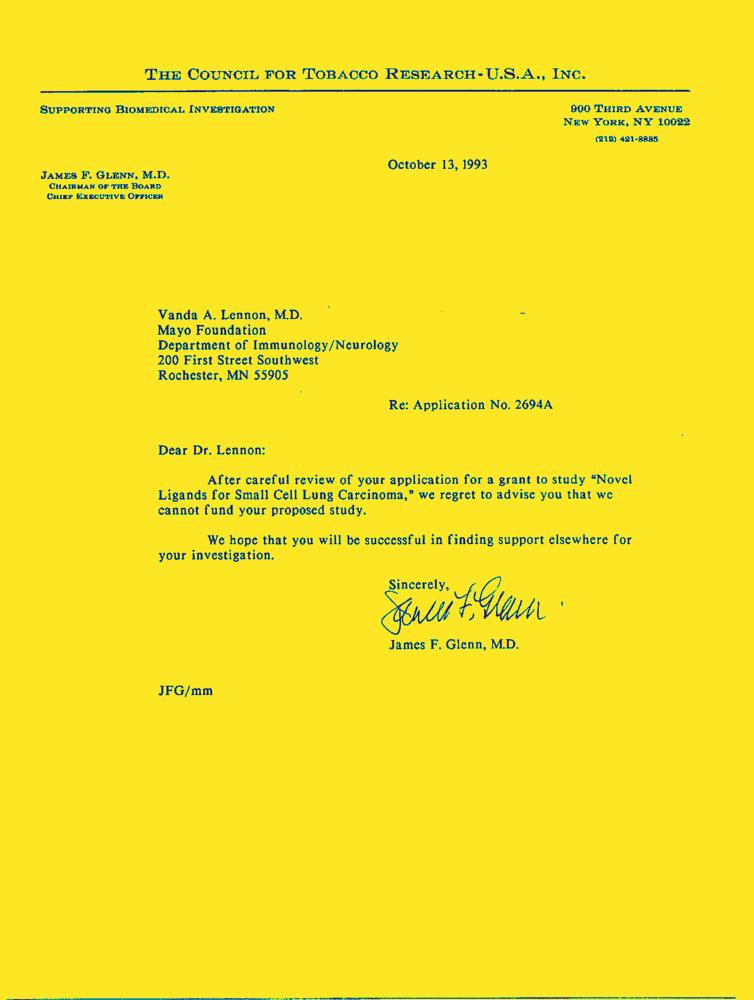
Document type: Letter-Doc